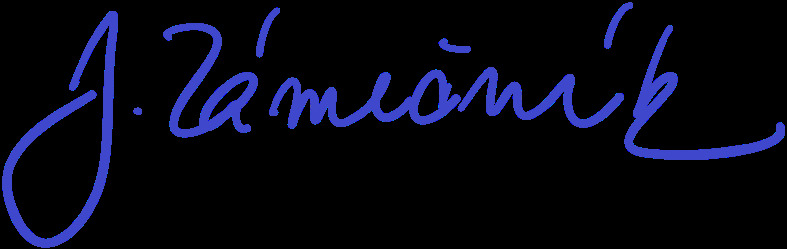
Signature of: jaroslav zámečník